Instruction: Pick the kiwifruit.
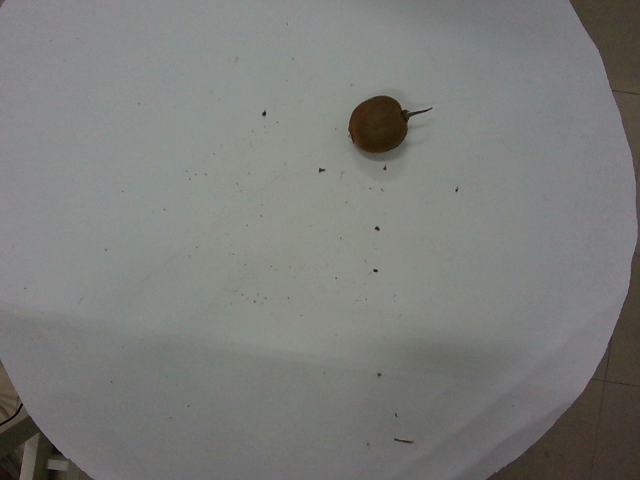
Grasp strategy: vertical